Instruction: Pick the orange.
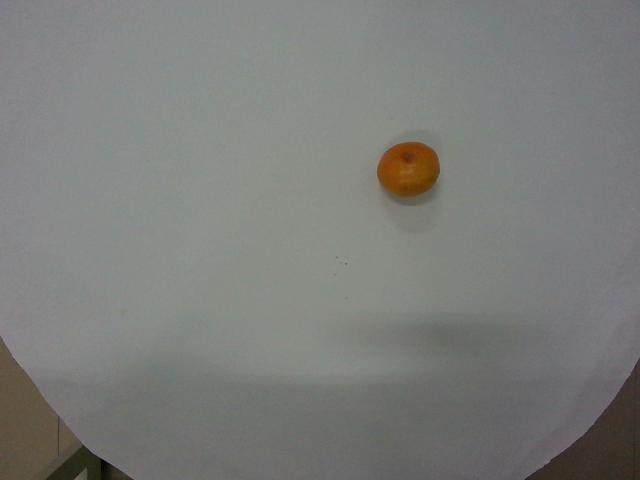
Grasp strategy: vertical